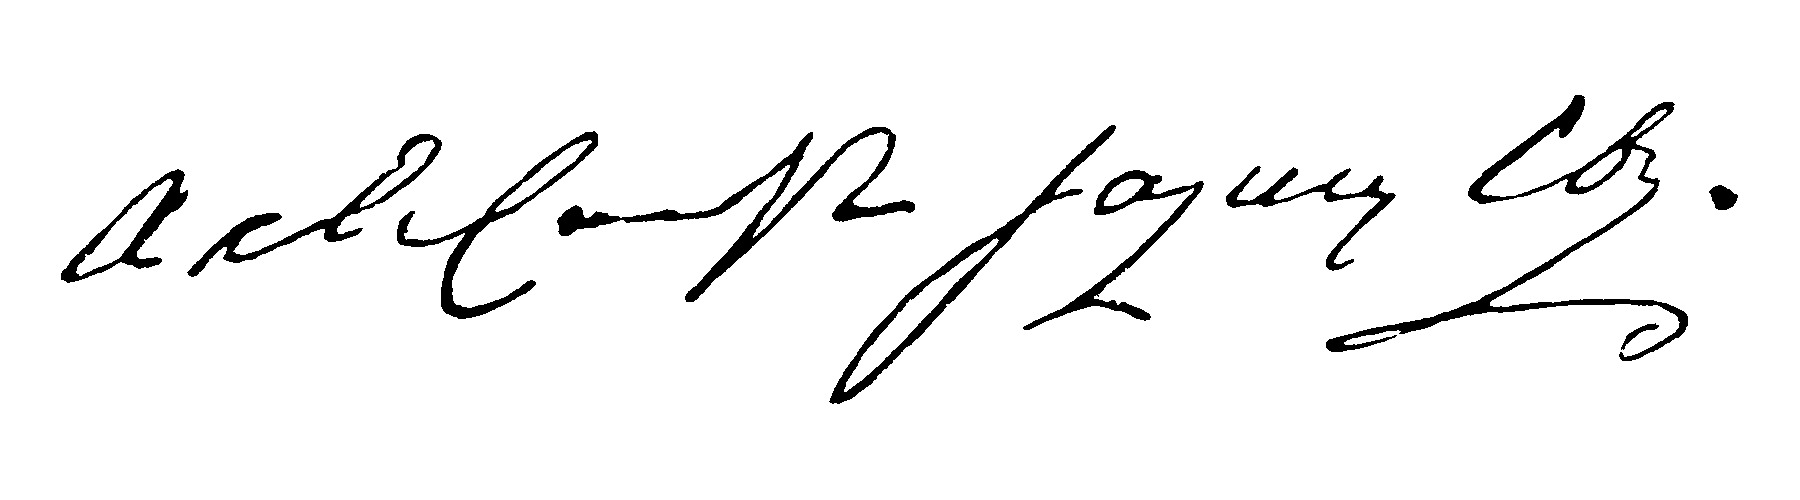
Signature of: alexander radishchev